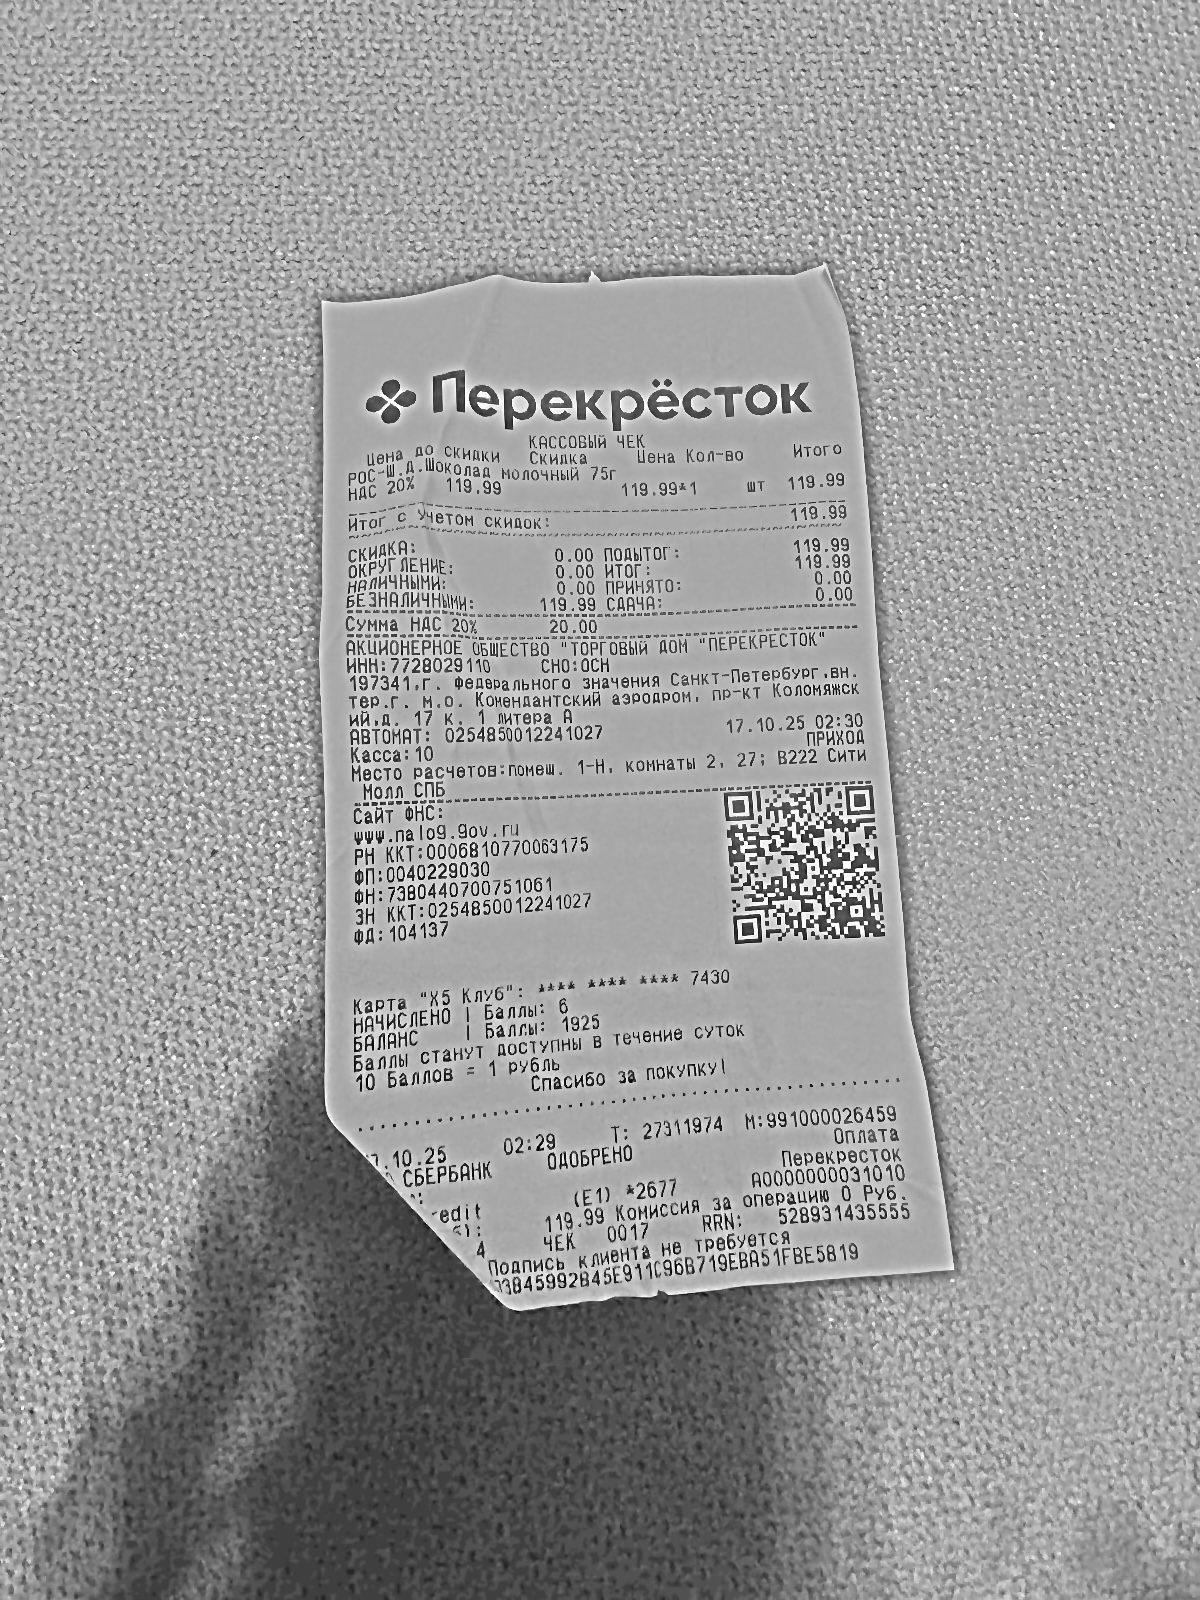
Продавец: АКЦИОНЕРНОЕ ОБЩЕСТВО "ТОРГОВЫЙ ДОМ" "ПЕРЕКРЕСТОК"
ИНН: 7728029110
Дата: 17.10.25
Товары: РОС-Щ.Д.Шоколад молочный 75г
Количество: 1
Цена: 119.99
Сумма: 119.99
Итого: 119.99